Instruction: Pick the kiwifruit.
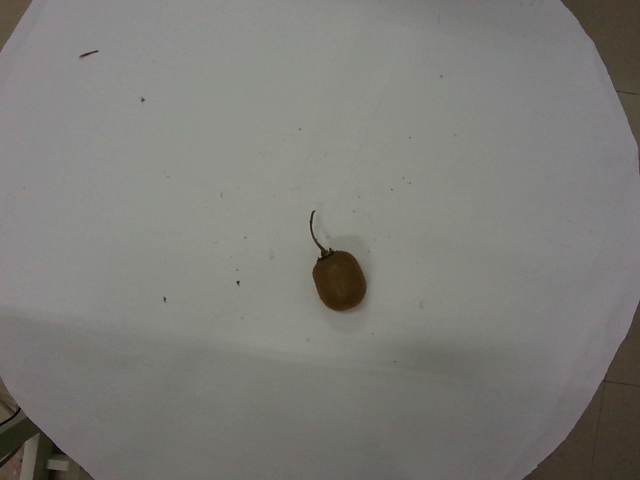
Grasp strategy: vertical